Question: What appears to be the issue?
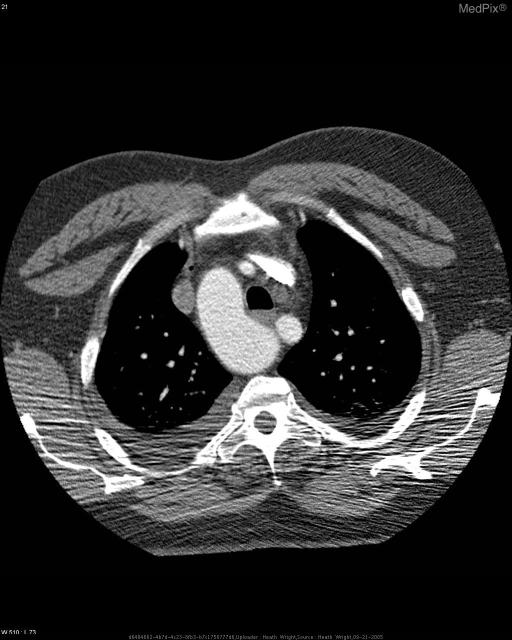
Answer: The findings suggest Right aortic arch with aberrant left subclavian artery. Axial CT at through the aortic arch demonstrating separate left common carotid and left subclavian artery.. The patient might have a history of 58y/o white male with dyspnea received CT to rule out PE/DVT.